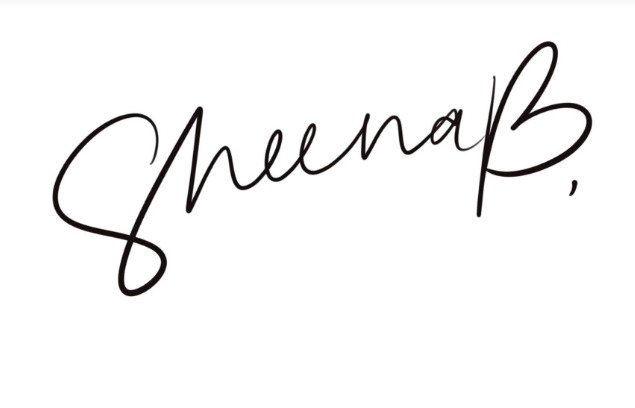
Signature of: sheena belarmino